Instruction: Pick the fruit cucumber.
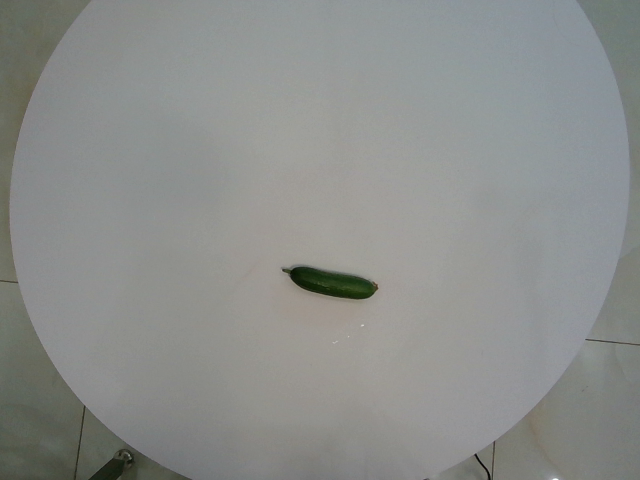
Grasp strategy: vertical